Question: Describe the condition in detail:
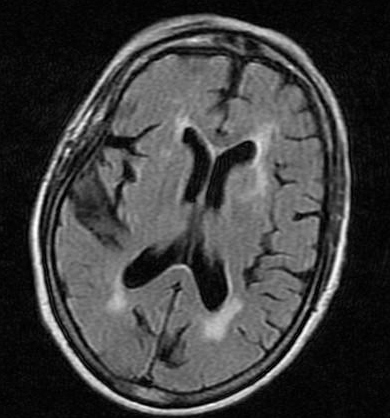
Answer: The disease is discussed as: Leukoaraiosis is a radiologic finding of diffuse white matter changes in the brain, with bilateral patchy or diffuse areas of hyperintensity of the cerebral white matter on FLAIR and T2-weighted MRI  This imaging finding is associated with cerebral small vessel disease.

Key points are:

•  patients who present with stroke-like symptoms and found to have leukoaraiosis on imaging are not to be given thrombolysis treatment, as this is associated with intracerebral hemorrhage.

•  patients with incidental finding of leukoaraiosis are at increased risk for decline in cognitive functioning compared to age-matched controls

•  leukoaraiosis will eventually progress to a vascular dementia

•  there is an association between hyperhomocysteinemia and leukoaraiosis; some will consider treating homocysteinemia with folic acid but meta analysis shows no difference in outcome in use of folic acid vs. controls